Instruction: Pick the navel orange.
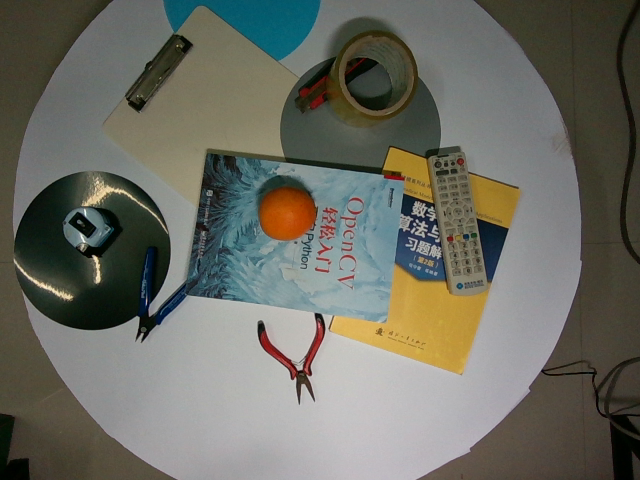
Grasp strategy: vertical